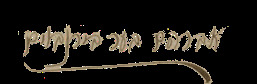
Signature of: abraham ber birnbaum